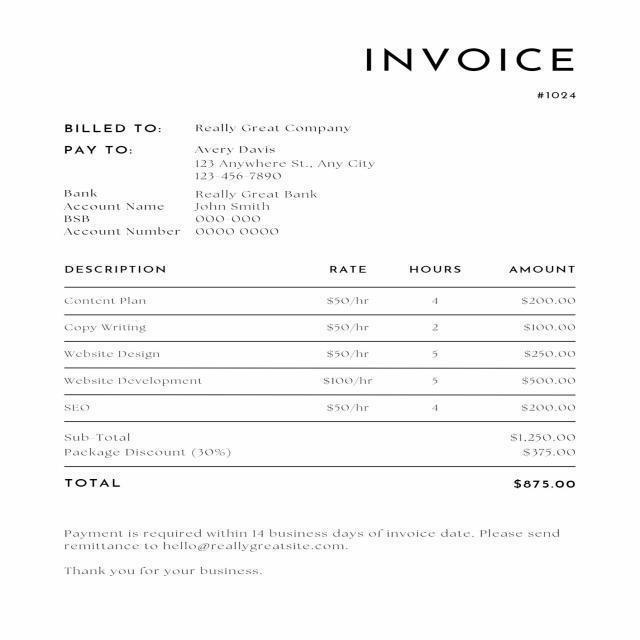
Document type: Invoice